Question: In what way does the history help explain the case?
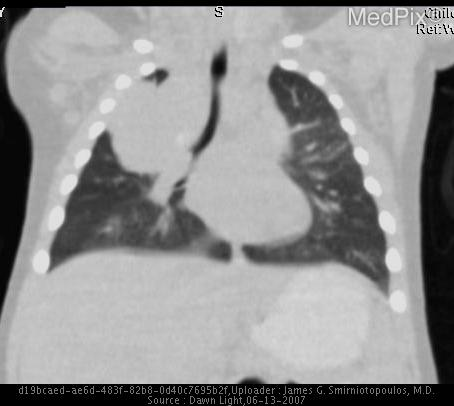
Answer: The patient's history of 4-month-old baby boy presents with persistent cough. is key in understanding the case.